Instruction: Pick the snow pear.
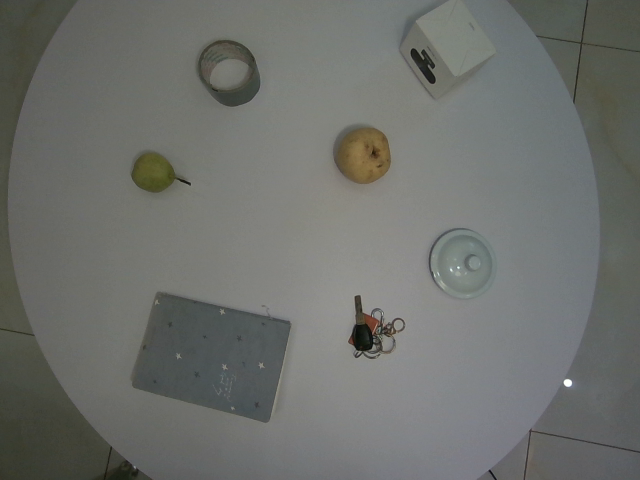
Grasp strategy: vertical